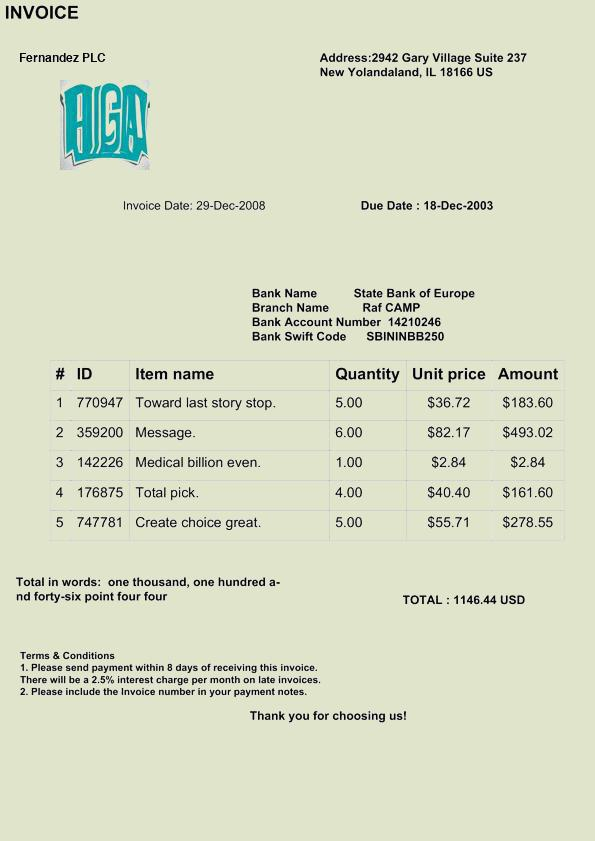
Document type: Invoice